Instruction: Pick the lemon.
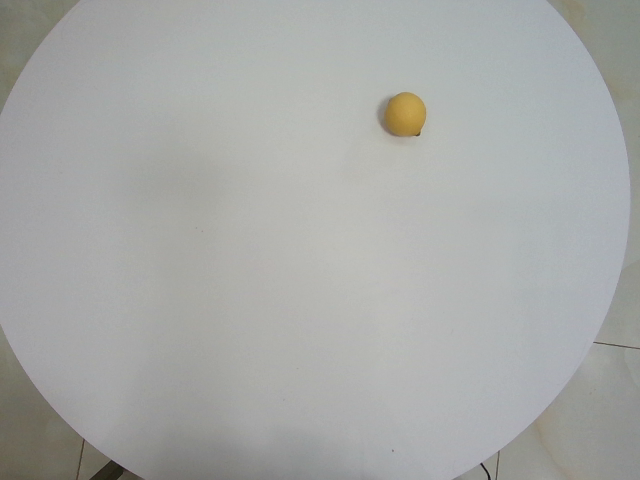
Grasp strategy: vertical